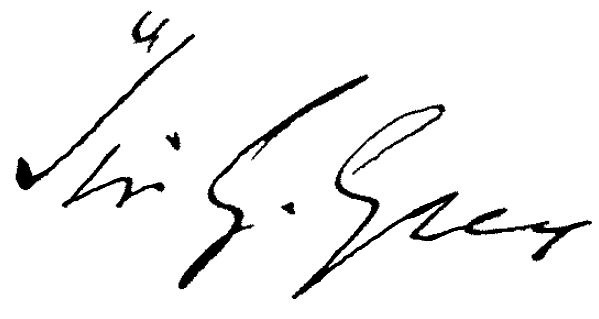
Signature of: george grey